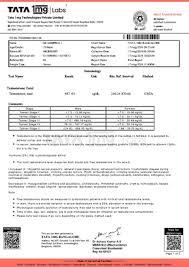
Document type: Invoice